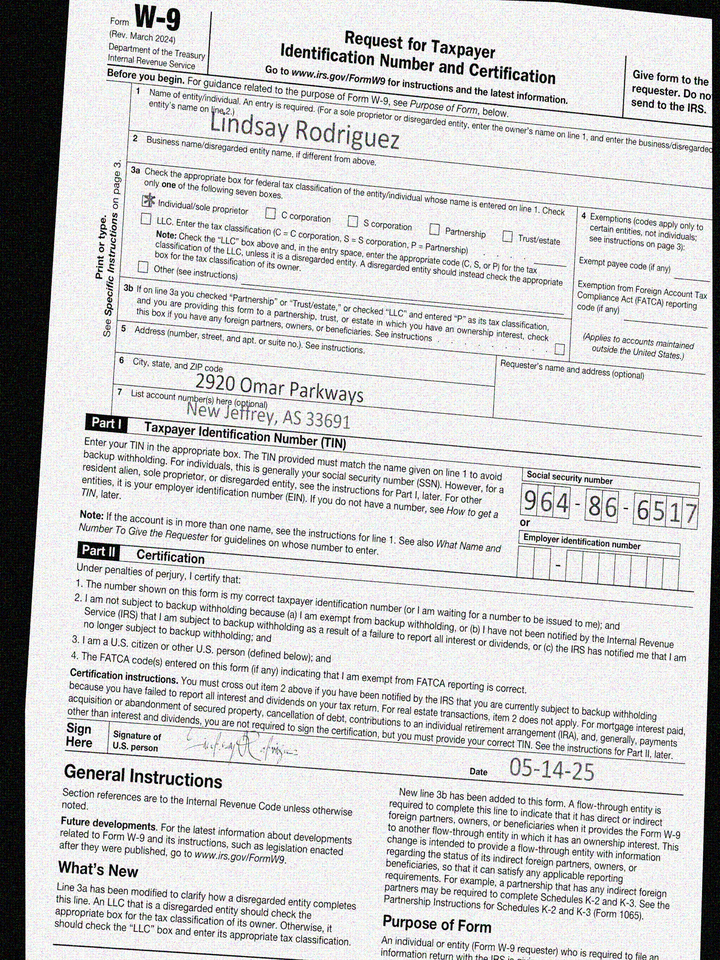
adr1: 2920 Omar Parkways
adr2: New Jeffrey, AS 33691
cbx: yes
ssn: 964866517
enm: Lindsay Rodriguez
sdt: 05-14-25